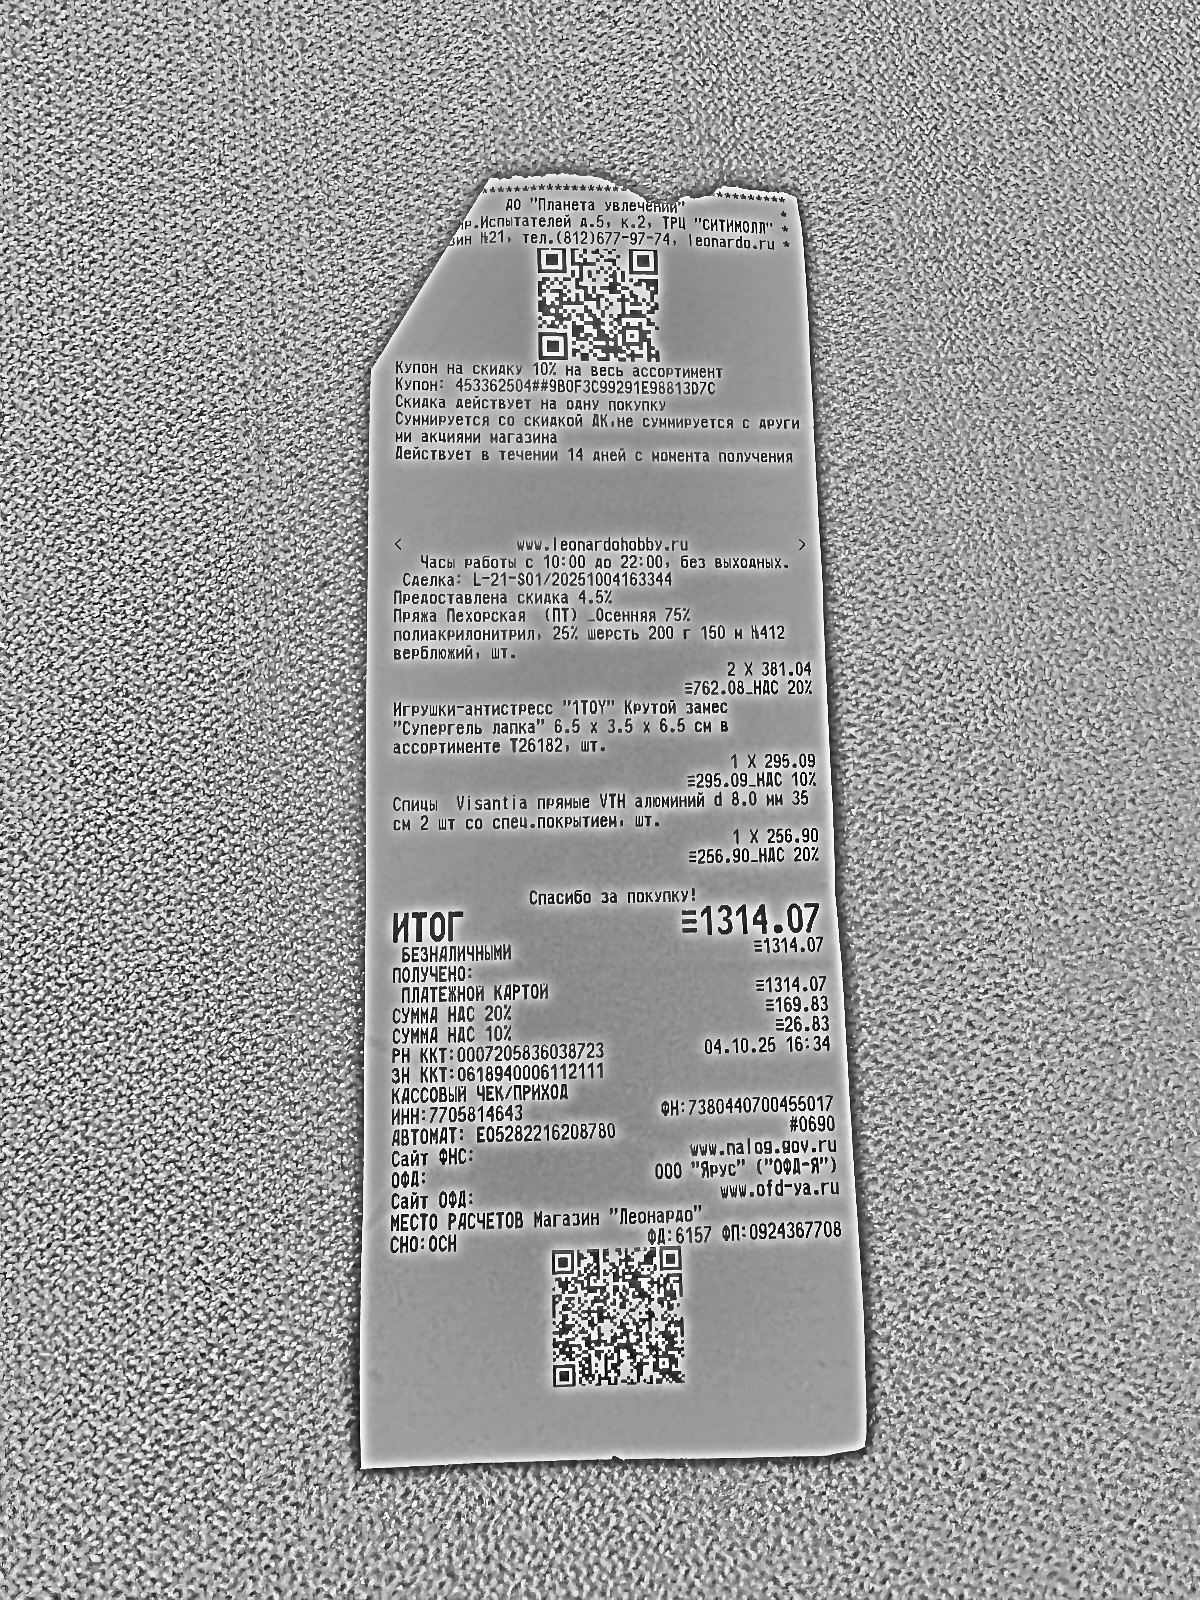
Продавец: АО "Планета увлечений"
ИНН: 7705814643
Дата: 04.10.25
Товары: Пряжа Пехорская (ПТ) _Осенняя 75% полиакрилонитрил, 25% шерсть 200 г 150 м №412 верблюжий, шт.; Игрушки-антистресс "1TOY" Крутой замес "Супергель лапка" 6.5 x 3.5 x 6.5 см в ассортименте Т26182, шт.; Спицы Visantia прямые VTH алюминий 8.0 мм 35 см 2 шт со спец.покрытием, шт.
Количество: 2.000; 1.000; 1.000
Цена: 381.04; 295.09; 256.90
Сумма: 762.08; 295.09; 256.90
Итого: 1314.07